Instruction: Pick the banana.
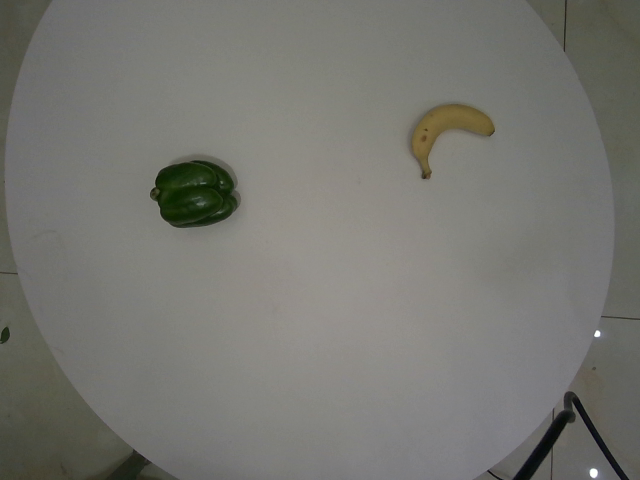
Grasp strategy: vertical